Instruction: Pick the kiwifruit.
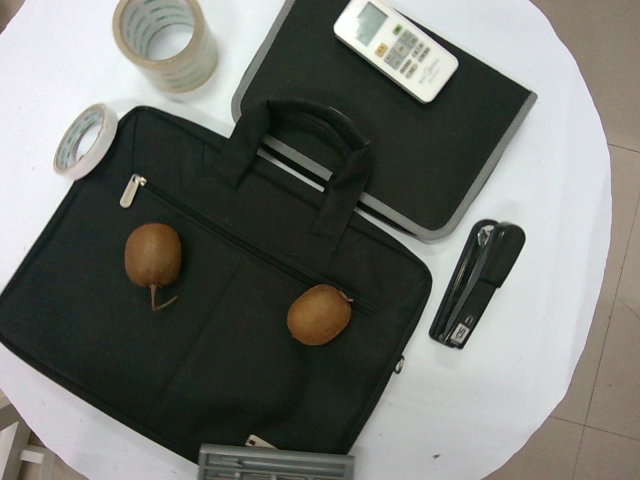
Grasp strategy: vertical